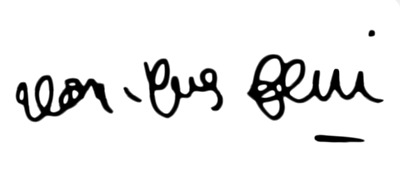
Signature of: jean yves ferri